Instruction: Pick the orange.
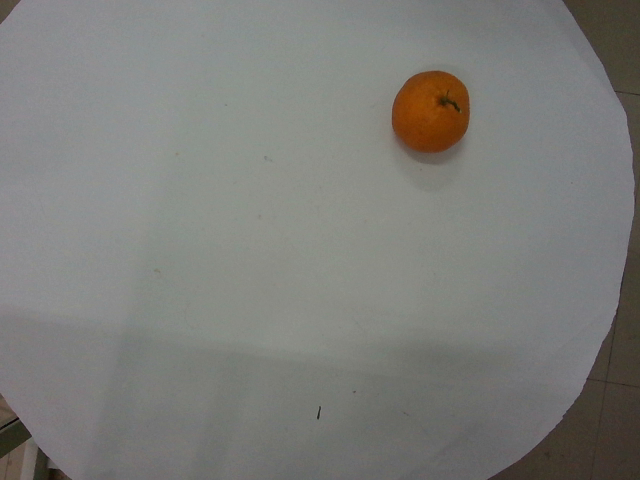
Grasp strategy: vertical